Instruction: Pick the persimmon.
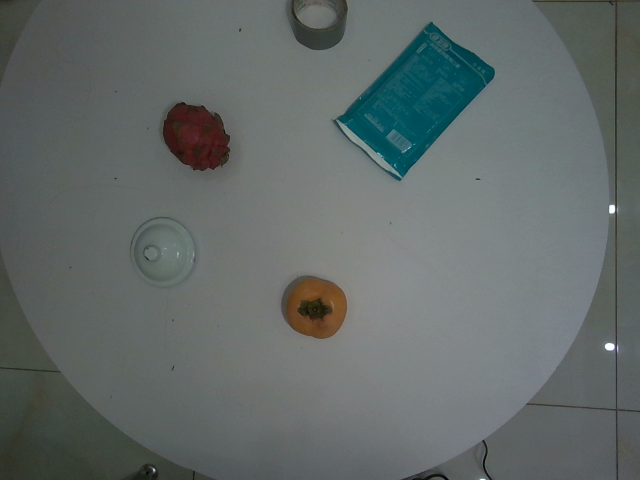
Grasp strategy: vertical